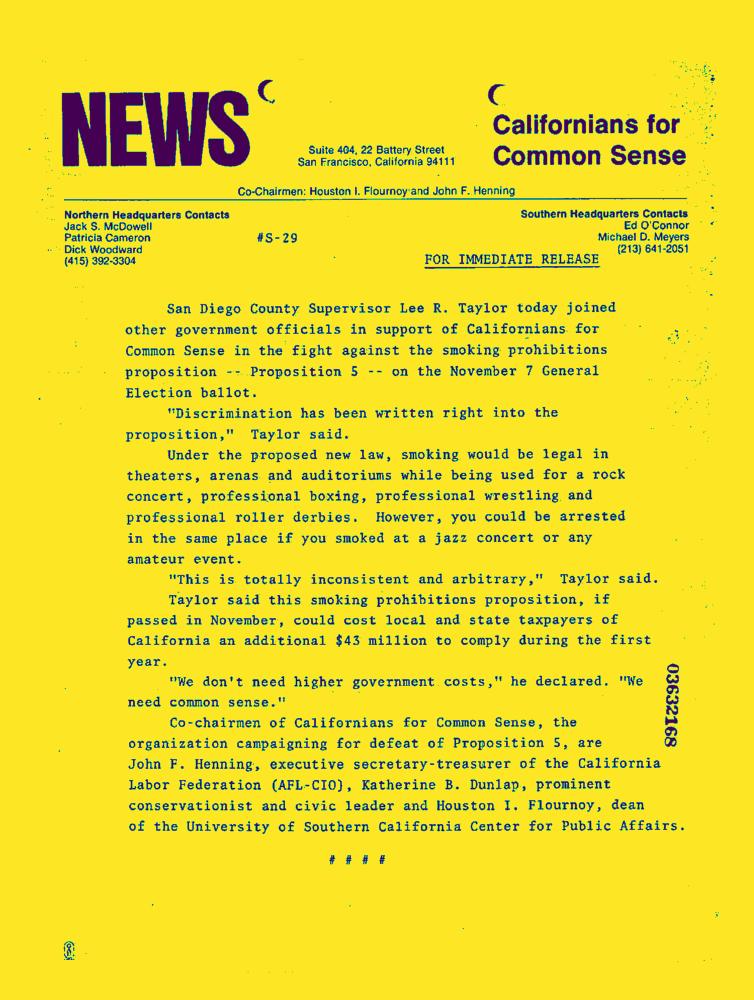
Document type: News-Article